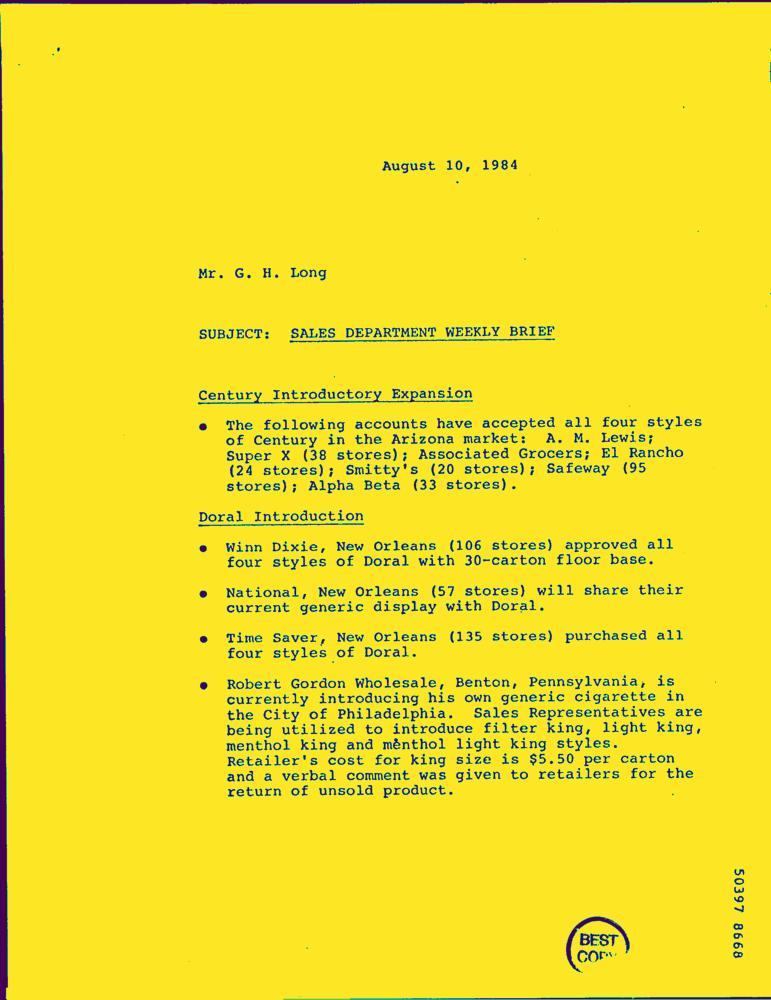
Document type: Letter-Doc